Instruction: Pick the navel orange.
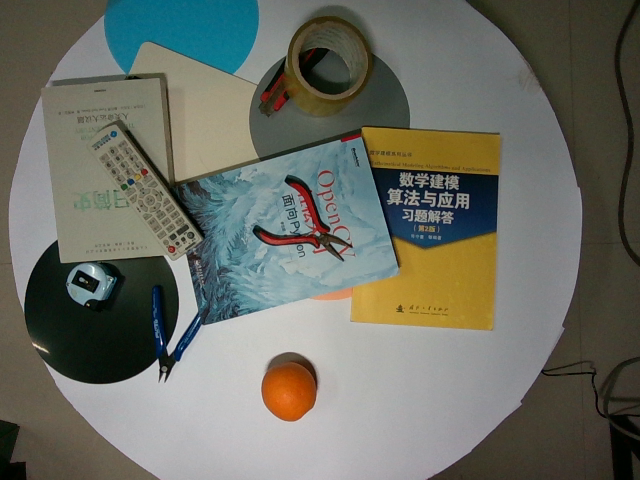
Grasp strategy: vertical